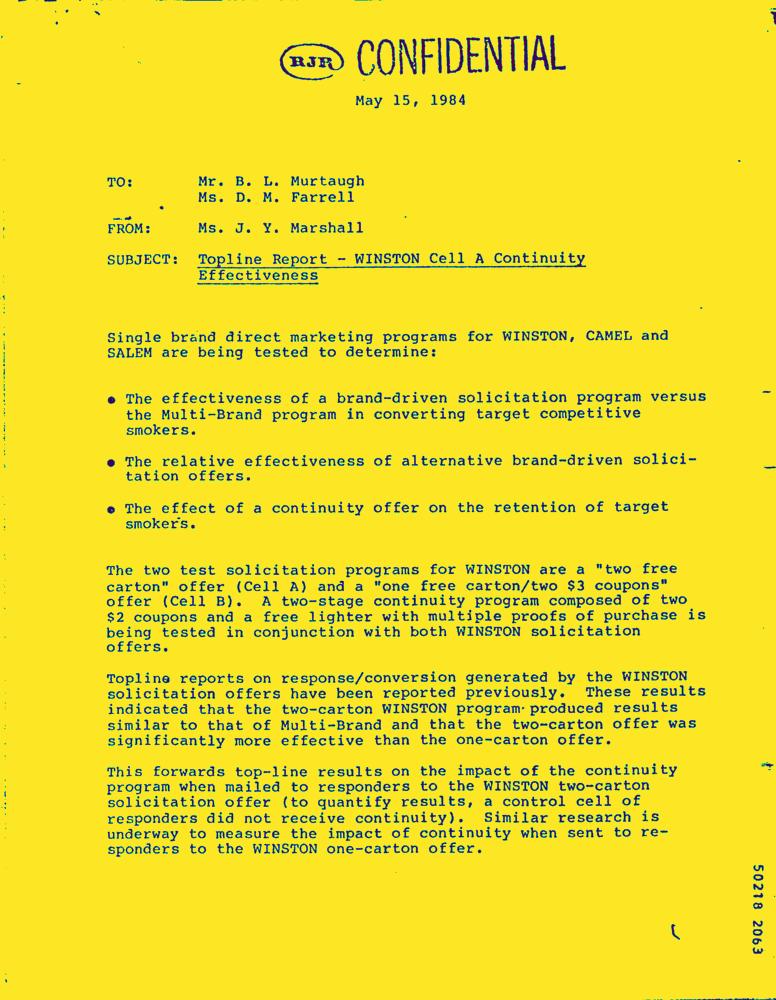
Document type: Letter-Doc